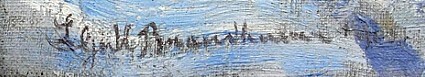
Signature of: lili gödl brandhuber